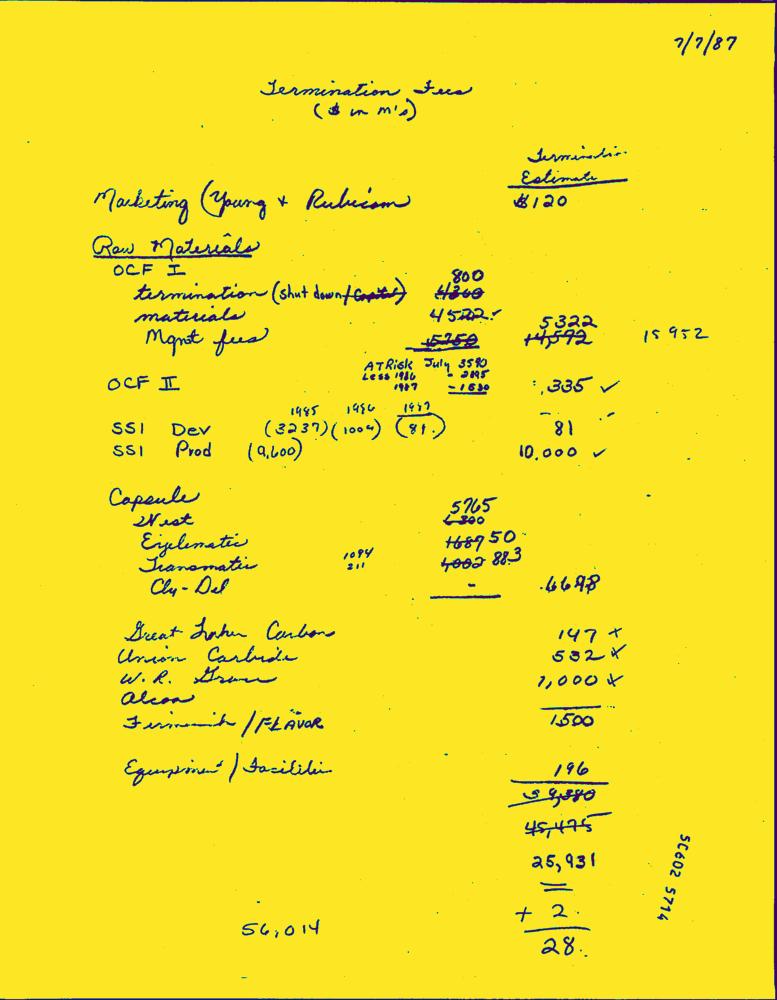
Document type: Hand-Written